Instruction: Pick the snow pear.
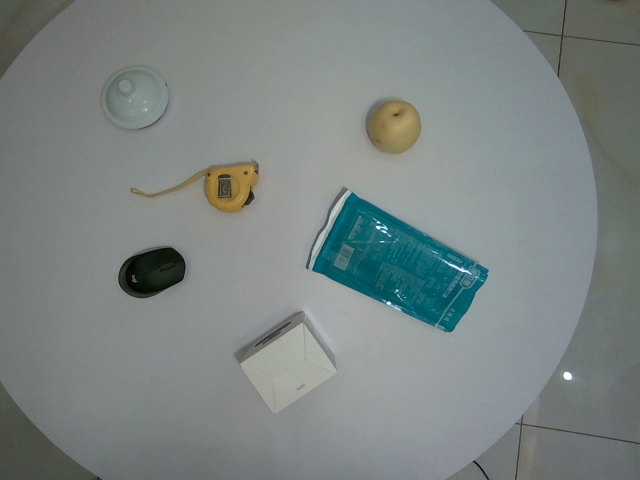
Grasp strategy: vertical